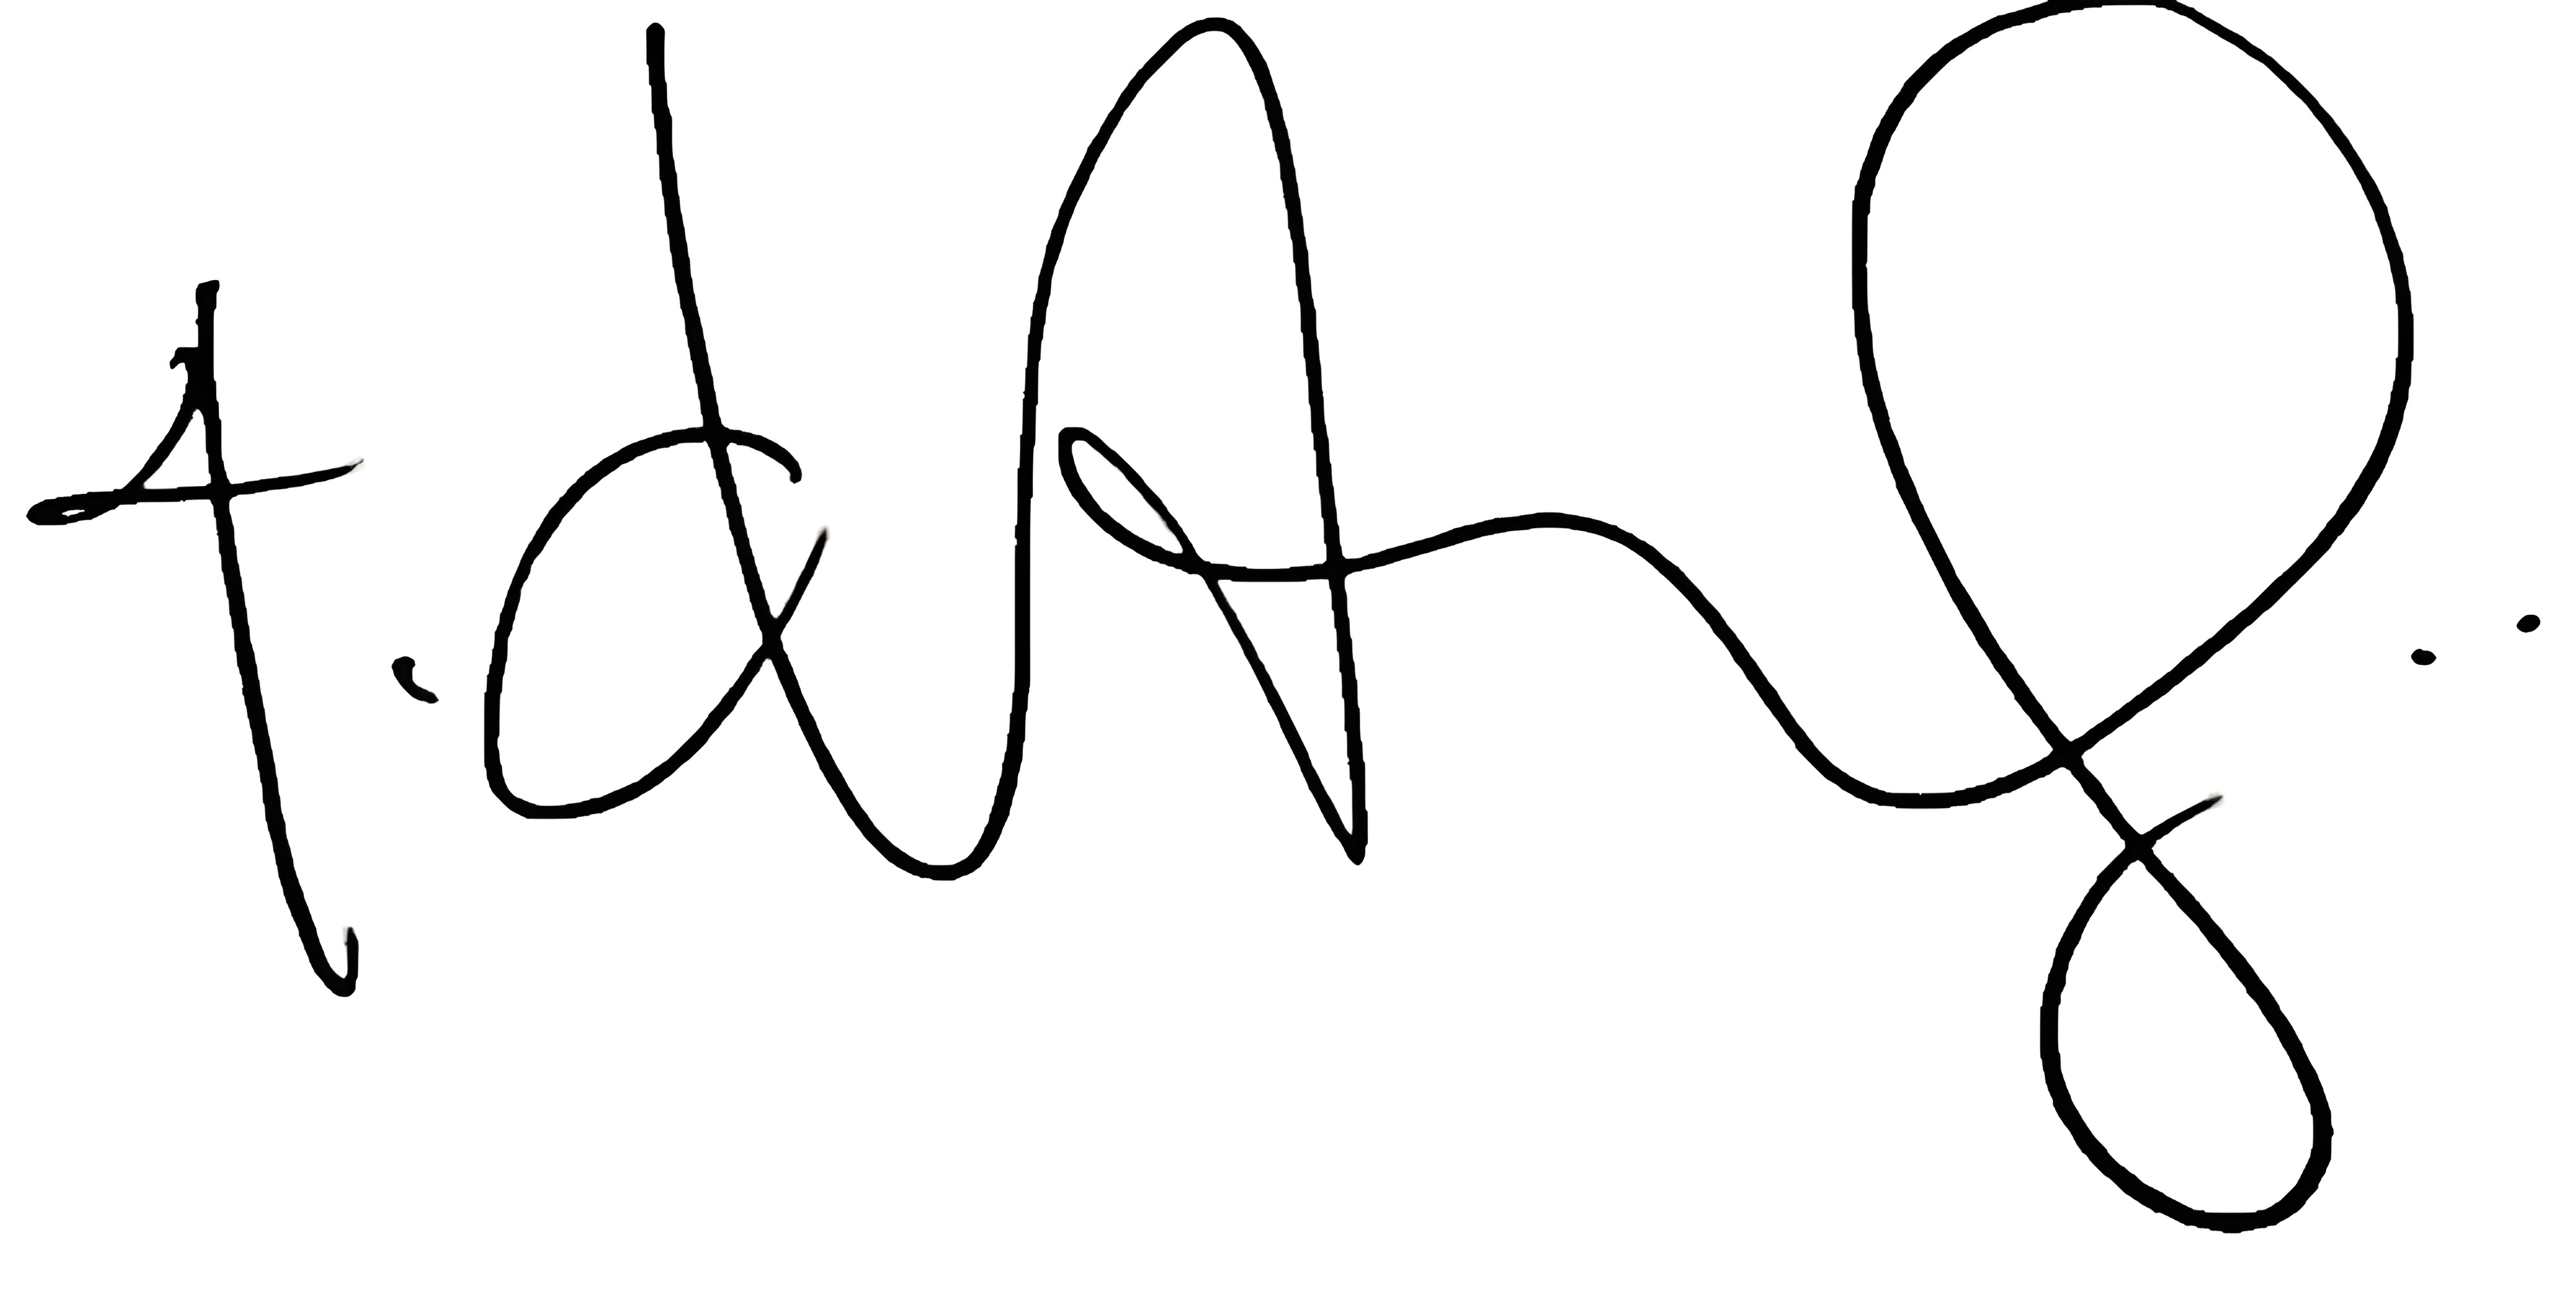
Signature of: tony diterlizzi